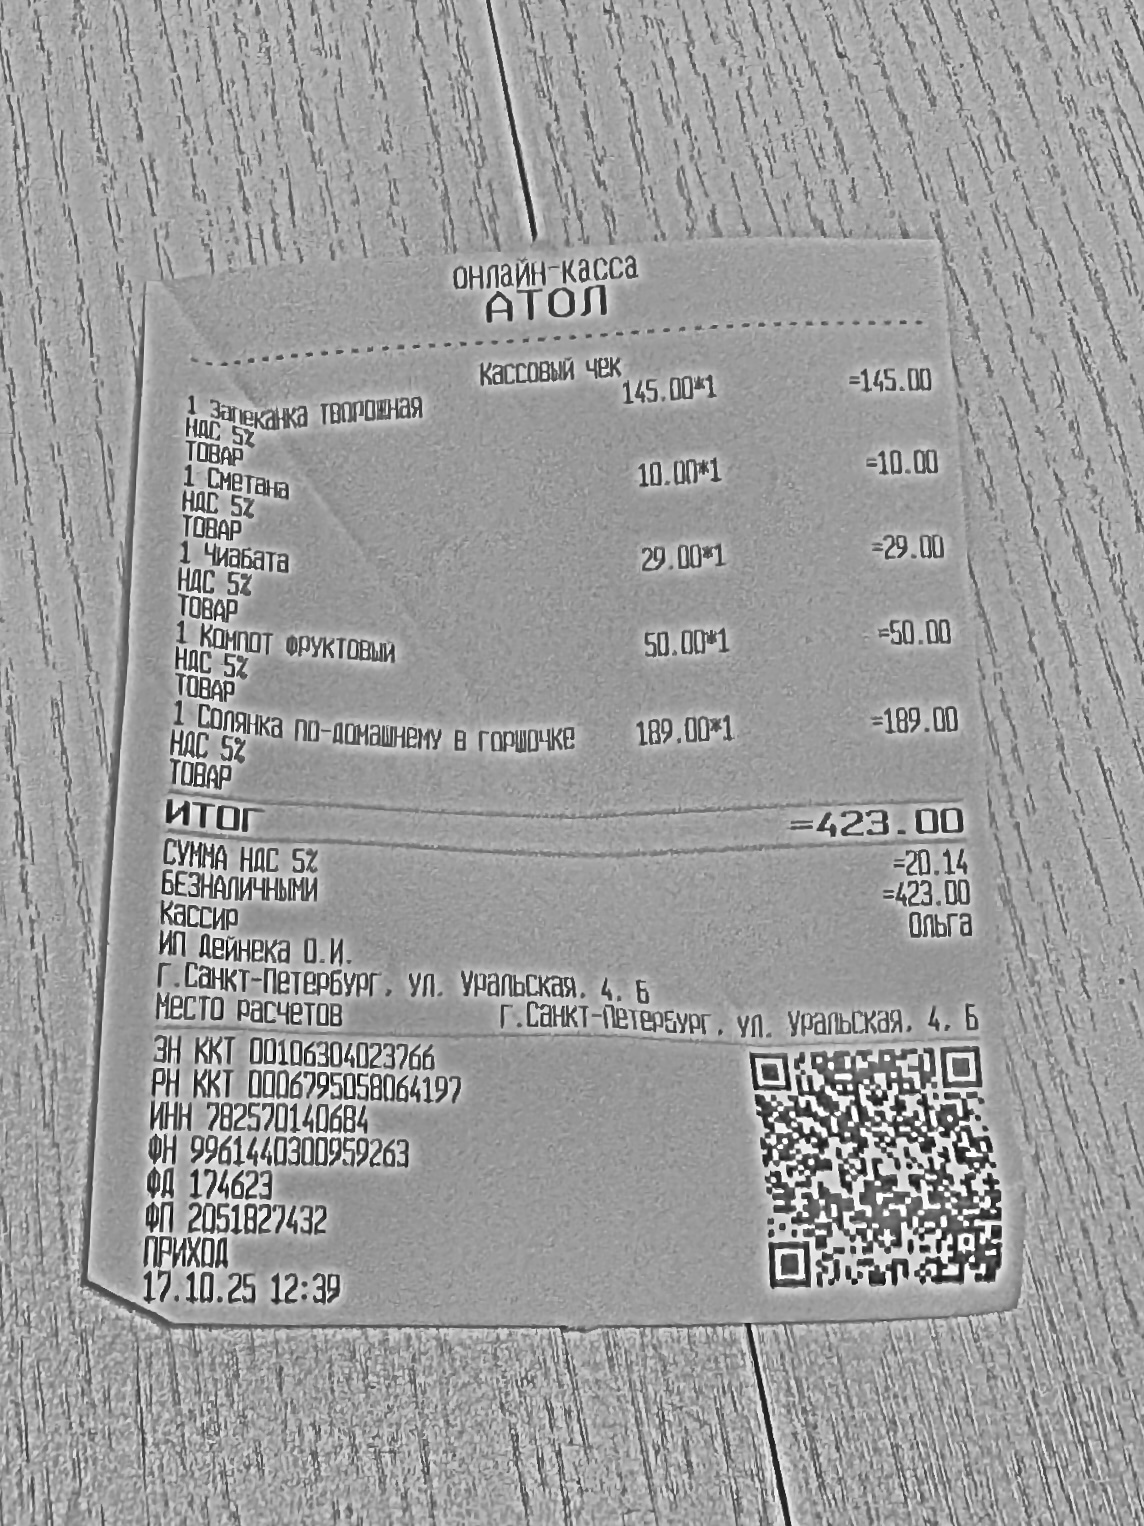
Продавец: ИП Дейнека О.И.
ИНН: 782570140684
Дата: 17.10.25
Товары: 1 Запеканка творожная; 1 Сметана; 1 Чиабата; 1 Компот фруктовый; 1 Солянка по-домашнему в горшочке
Количество: 1; 1; 1; 1; 1
Цена: 145.00; 10.00; 29.00; 50.00; 189.00
Сумма: 145.00; 10.00; 29.00; 50.00; 189.00
Итого: 423.00